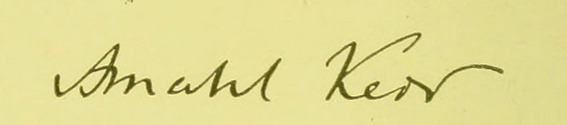
Signature of: amabel kerr